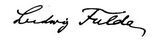
Signature of: ludwig fulda